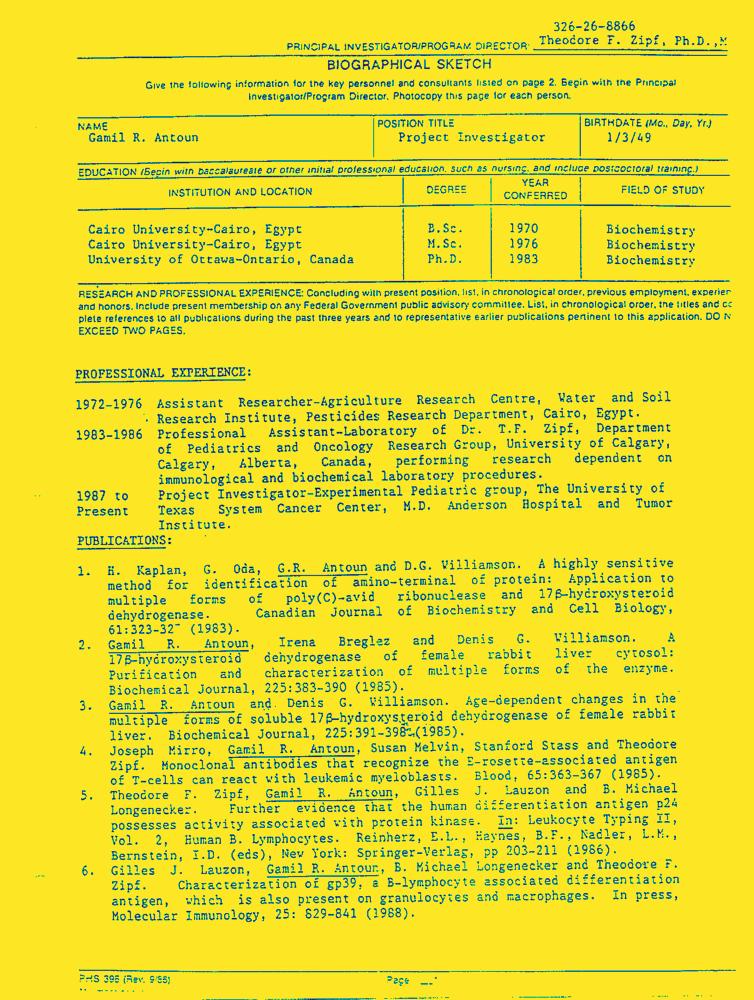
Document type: Resume-Doc